Retrieve the amount in words, amount in figures, name of the payee, date on the cheque, and the bank name from the image.
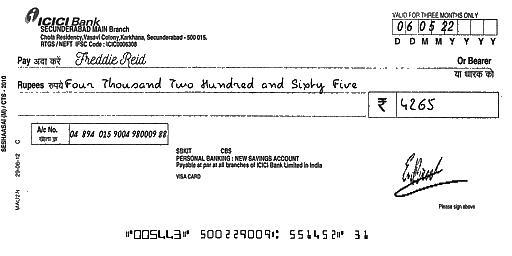
amt_in_words: Four Thousand Two Hundred and Sixty Five
amt_in_figures: 4265
payee_name: Freddie Reid
bank_name: ICICI Bank
cheque_date: 06/05/22